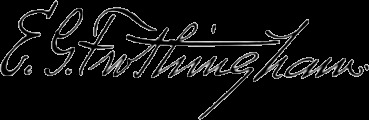
Signature of: edward g frothingham